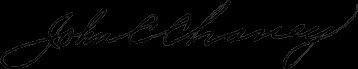
Signature of: john c chaney